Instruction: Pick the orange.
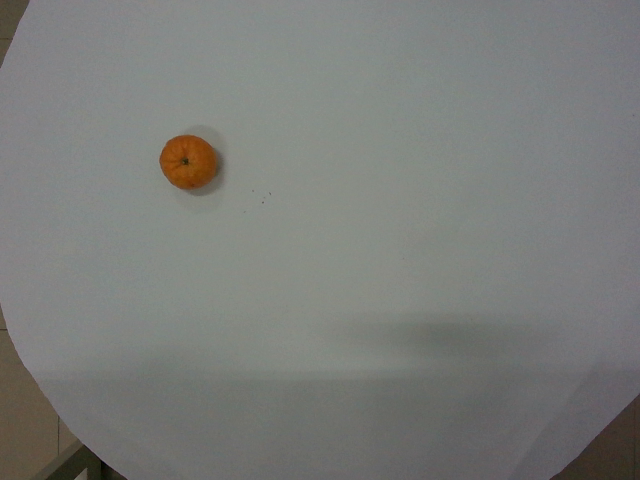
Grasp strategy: vertical